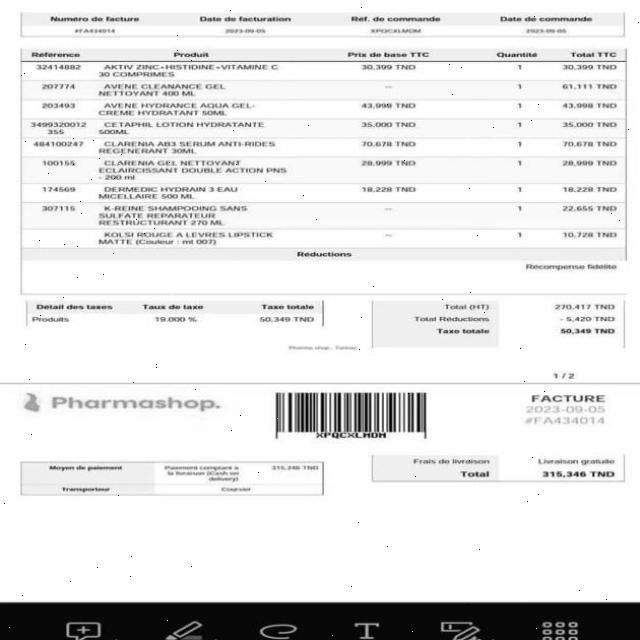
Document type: Invoice